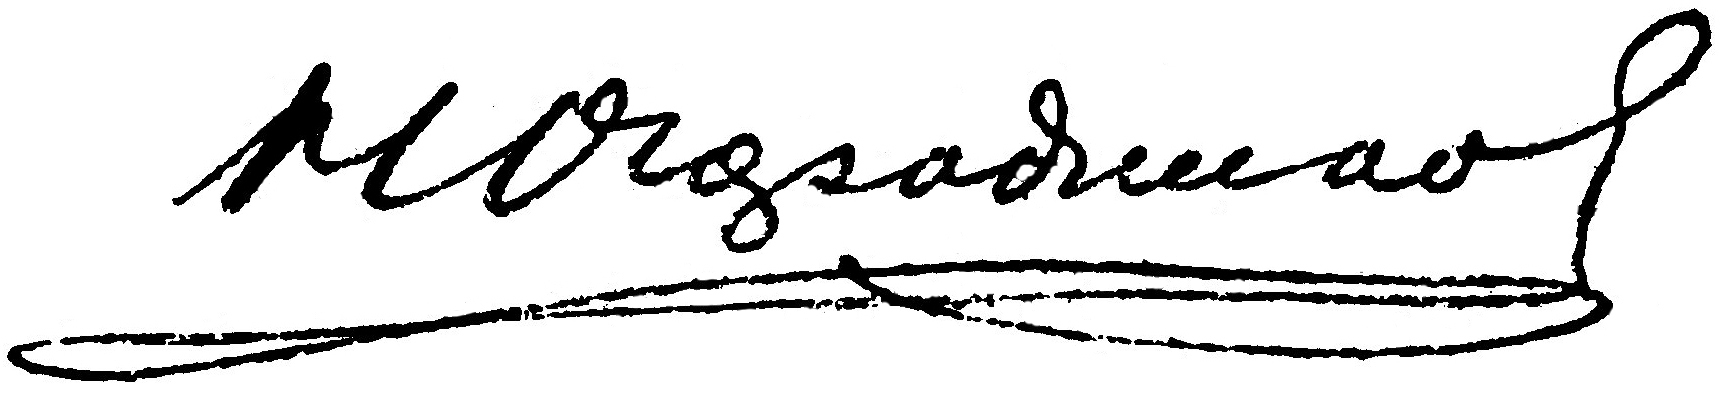
Signature of: q4331205